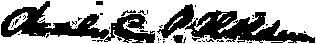
Signature of: charles c p holden